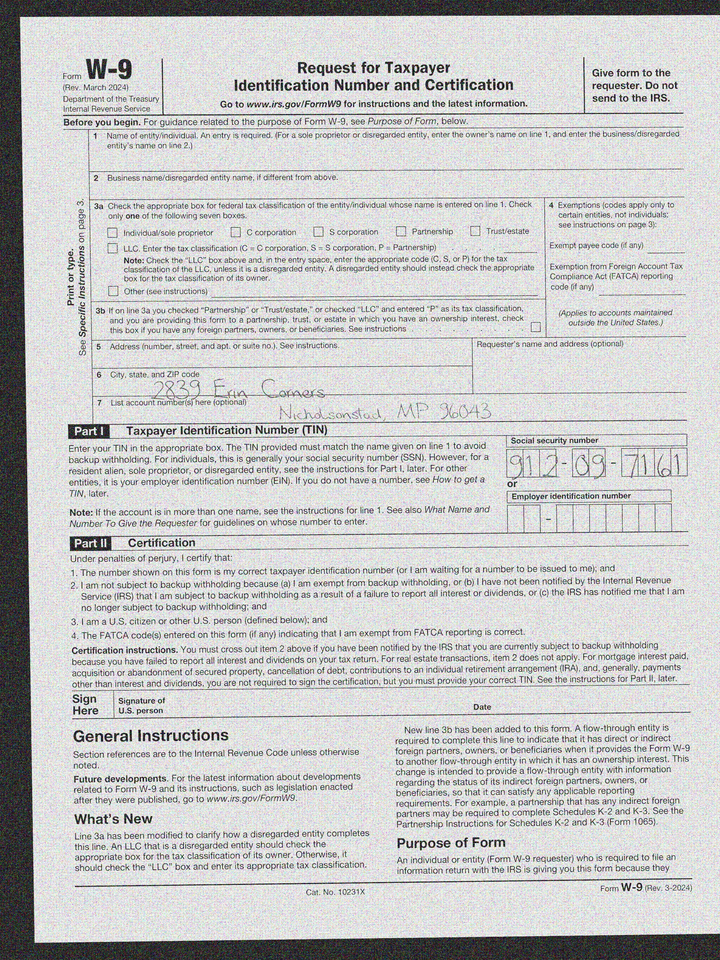
adr1: 2839 Erin Corners
adr2: Nicholsonstad, MP 96043
cbx: no
ssn: 912097161